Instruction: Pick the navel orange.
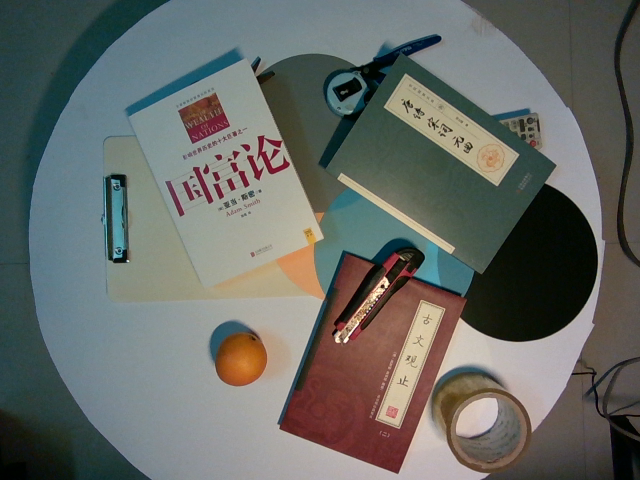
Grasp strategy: vertical